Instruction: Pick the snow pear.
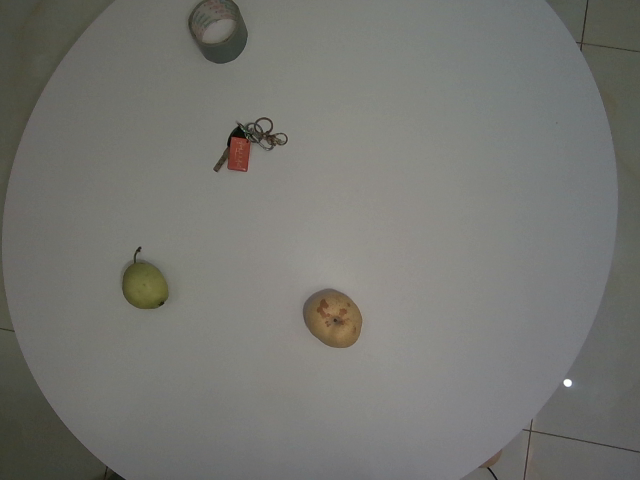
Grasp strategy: vertical